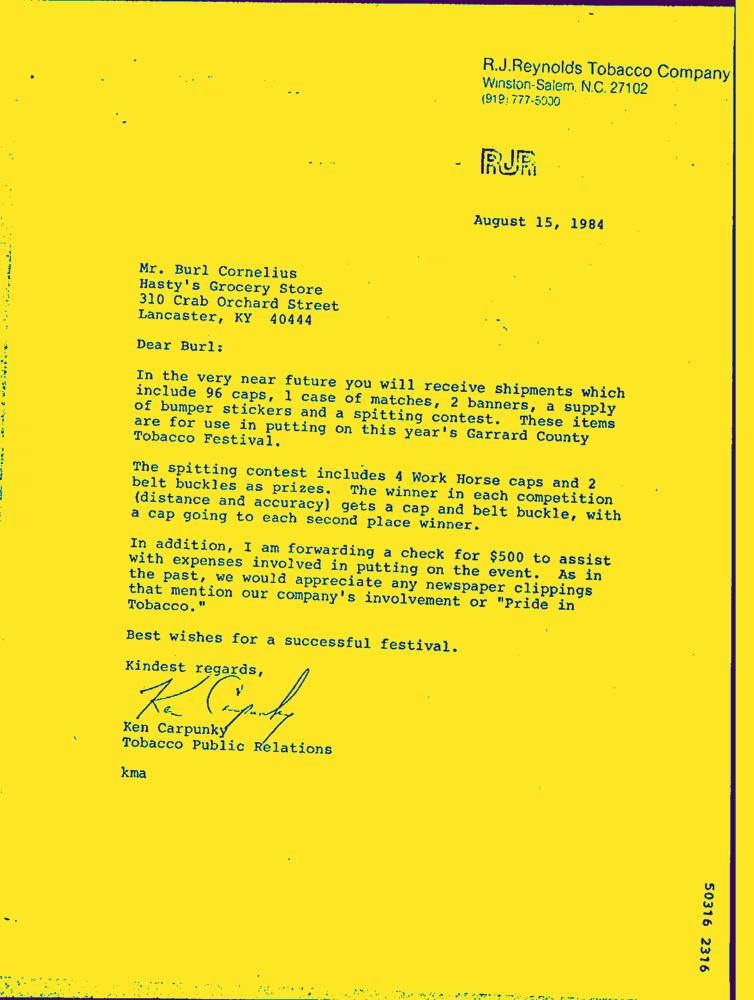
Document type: Letter-Doc